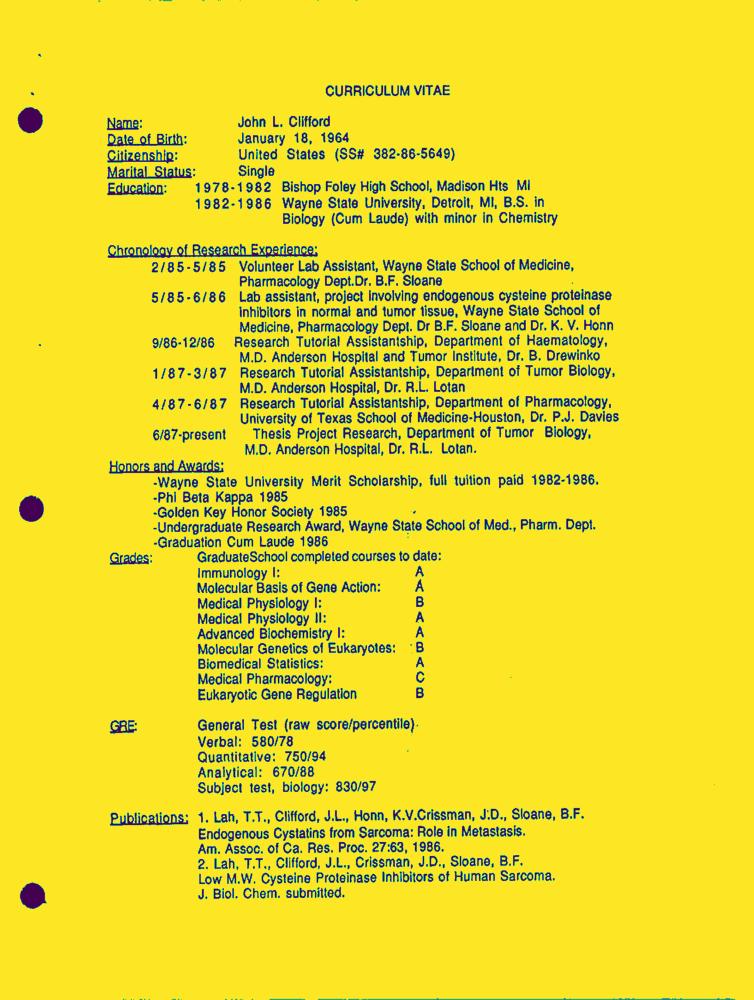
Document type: Resume-Doc